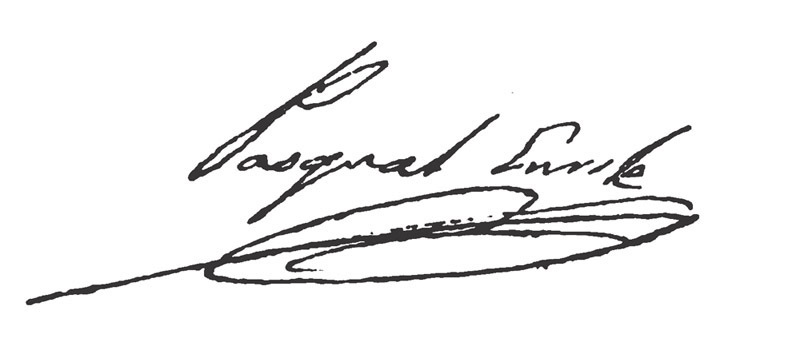
Signature of: q2696100